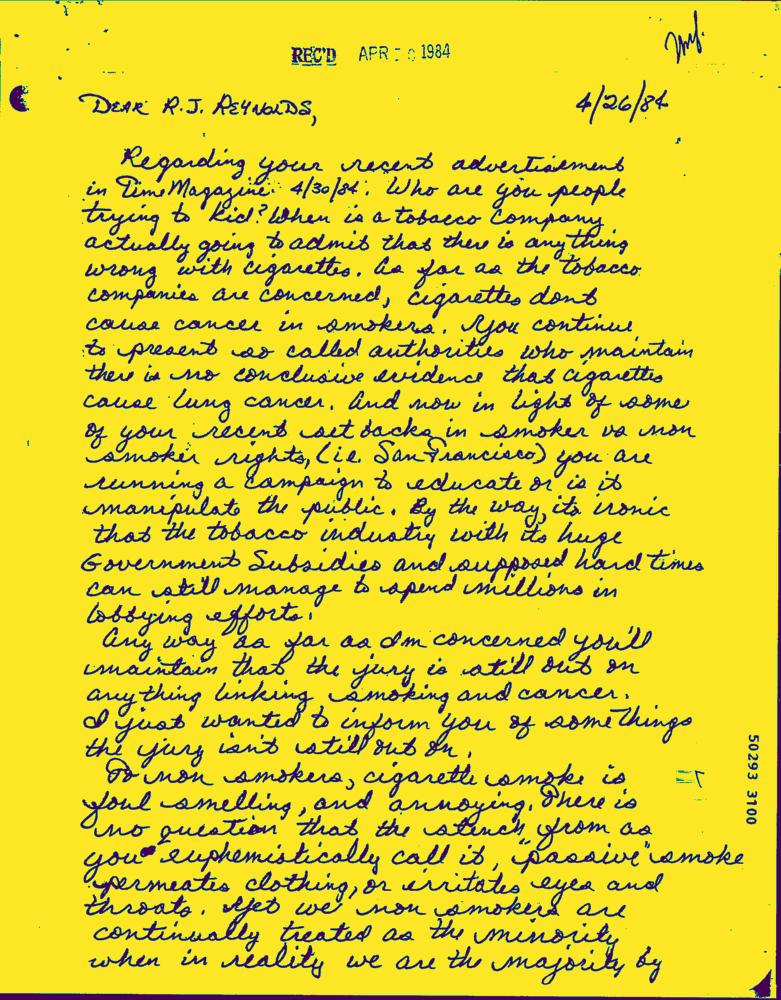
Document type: Hand-Written